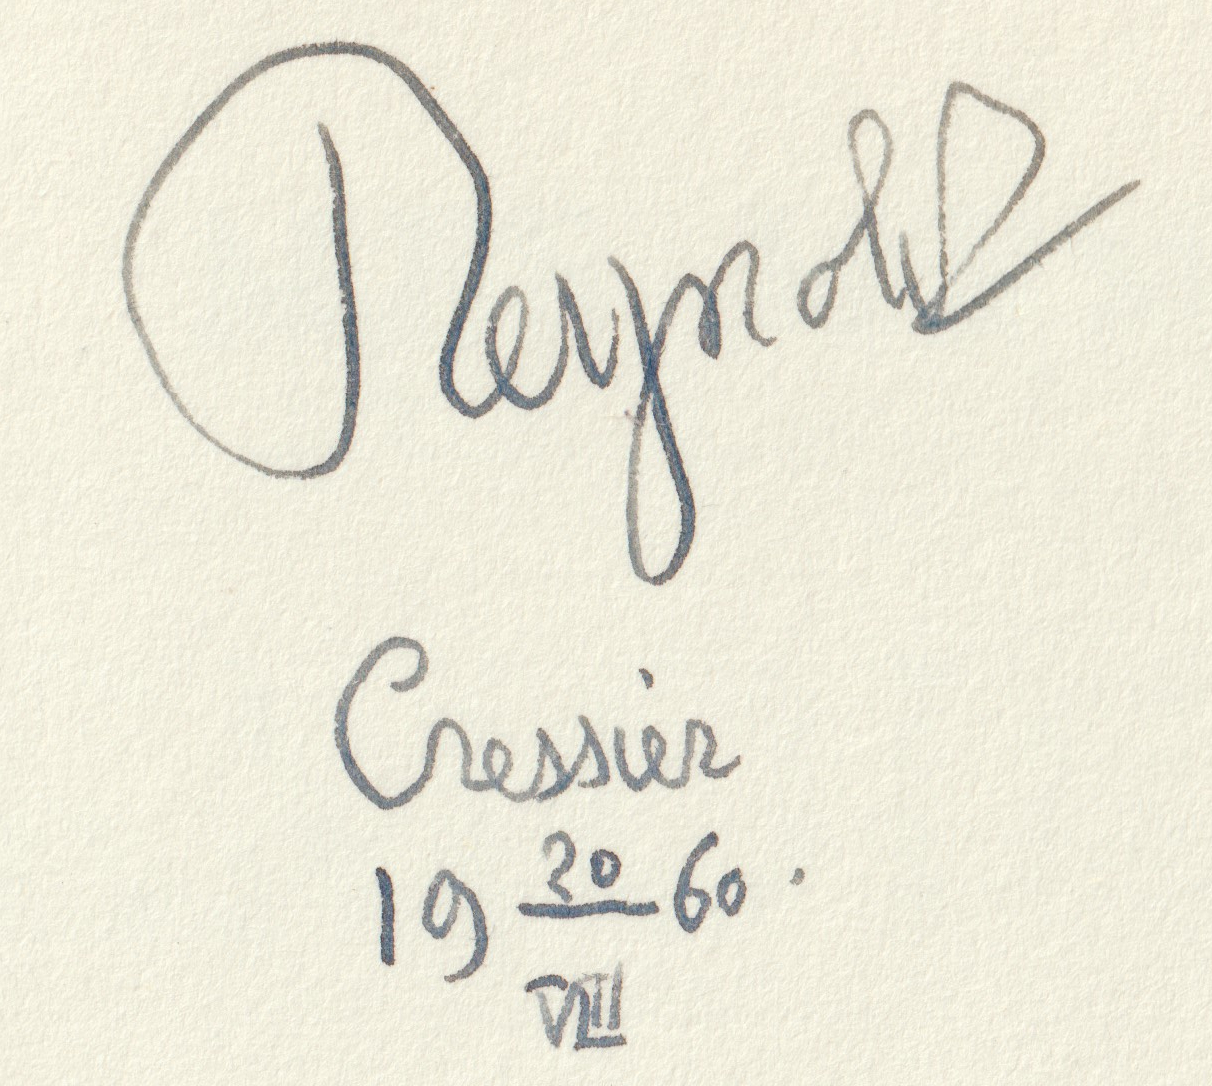
Signature of: gonzague de reynold